Question: What was observed in the imaging?
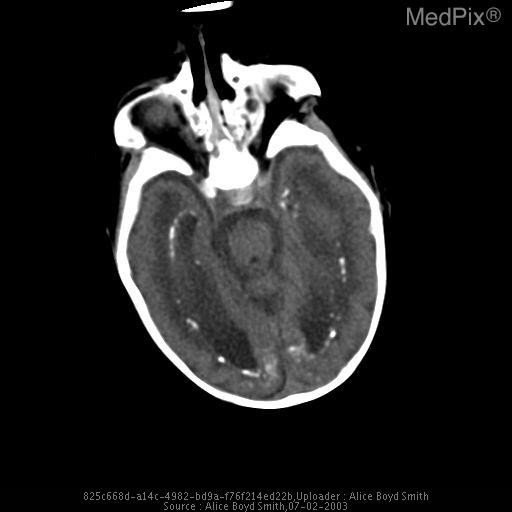
Answer: The imaging shows Noncontrast CT of the head demonstrated periventricular calcifications consistant with congenital cytomegalovirus infection. Noncontrast axial CT demonstrates ventriculomegaly and periventricular calcifications consistant with congenital CMV infection..